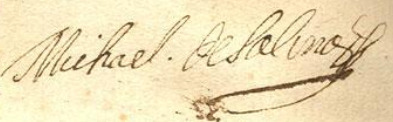
Signature of: miguel de salinas